Question: What jurisdiction, city, or county is the document associated with?
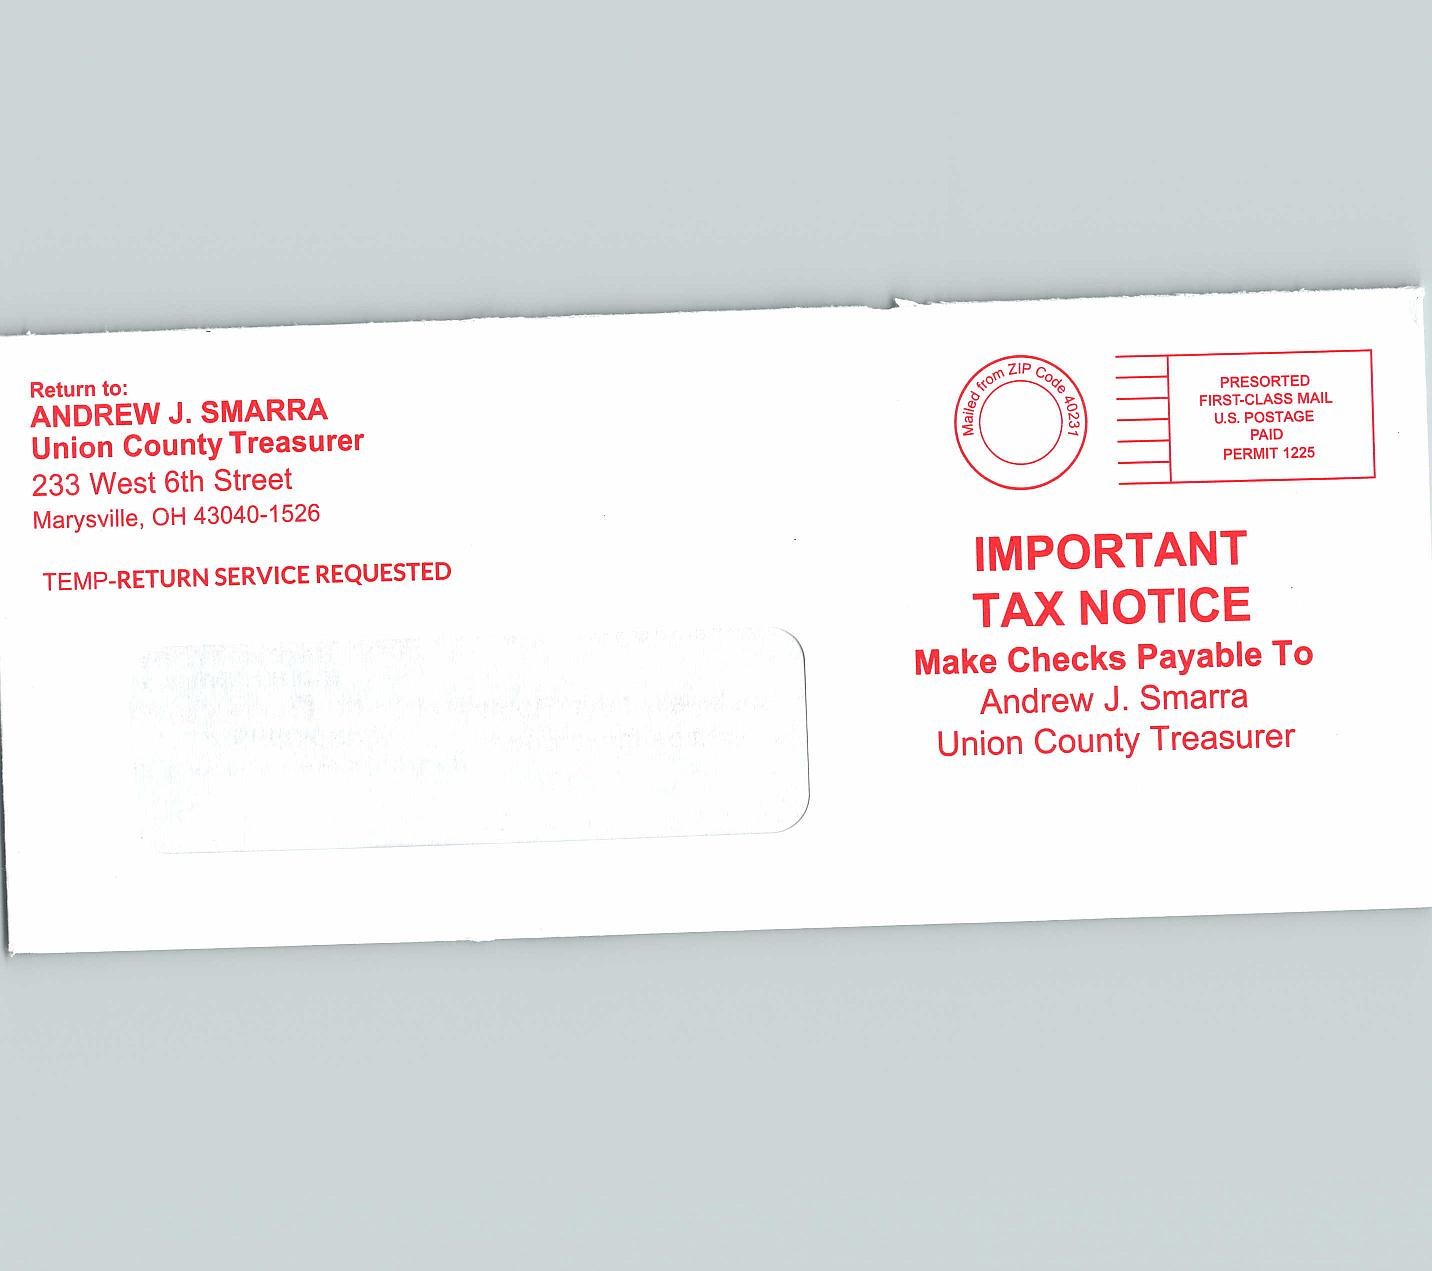
Answer: "Union County"